Question: What was observed in the imaging?
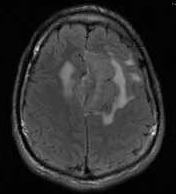
Answer: The imaging shows Large homogeneously enhancing lesion based in the dura of the falx, and pressing on the anterior cerebral hemisphere.  There is rightward mass effect on the falx as well as inferior displacement of the body of the corpus callosum with partial effacement of the third ventricle.  The mass looks extraaxial, but has intraaxial vasogengenic edema in frontal lobes surrounding the mass. Axial FLAIR.